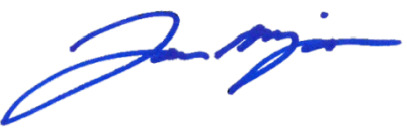
Signature of: jason miyares